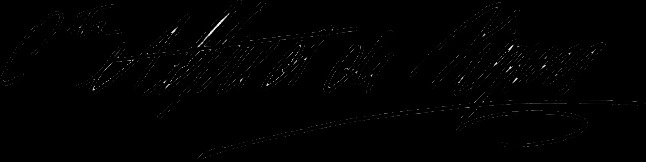
Signature of: alfred de vigny